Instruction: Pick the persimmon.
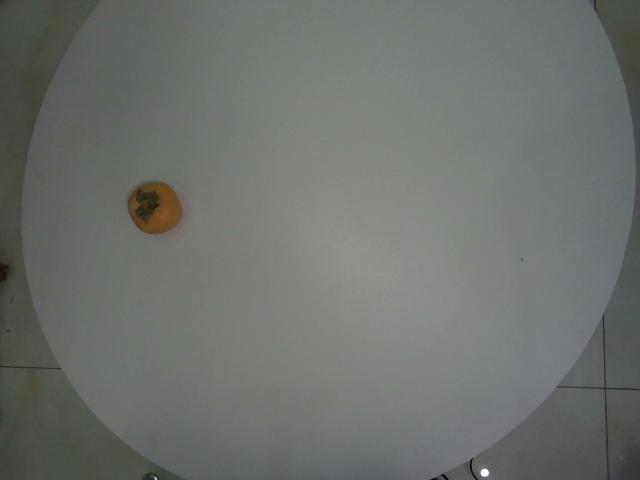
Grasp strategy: vertical